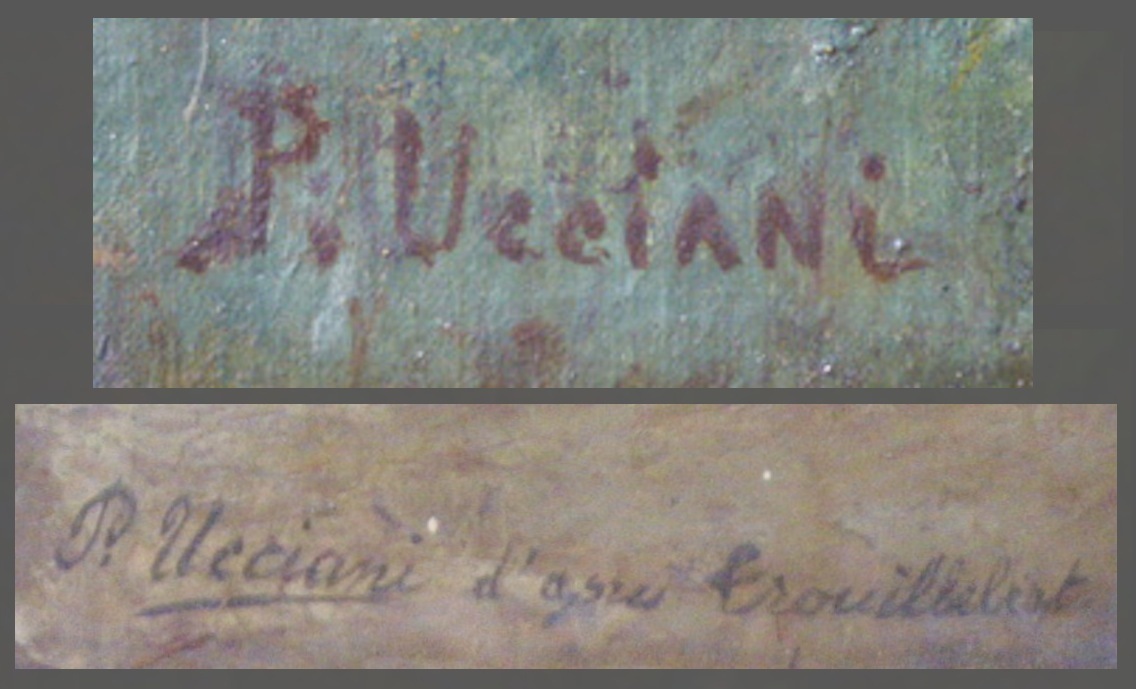
Signature of: pierre ucciani